Question: How does the patient history play a role?
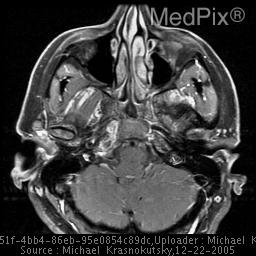
Answer: The patient's history of 37 year old woman who presented with headaches. is key in understanding the case.